Question: How does the patient history play a role?
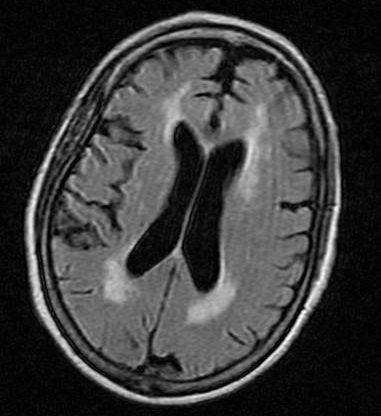
Answer: The patient's history of 69 y/o woman with hypertension presents to inpatient service with "left-sided weakness." Yesterday morning she noted that she began dragging her left side. A few hours later the weakness was more obvious and involved her left hand. She had a CT scan that was nonspecifically abnormal because of "cerebral atrophy", but no stroke was seen. She was admitted with a provisional diagnosis of stroke vs. transient ischemic attack.

Her right side was not involved. There was no visual loss. There was no facial weakness. She noted that left sided sensations were diminished as compared to the right. She denied a history of strokes.

Since that time, she has regained strength in her left leg, however today she noticed a slight slurring of her speech and was unable to lift her arm off the bed.

PMH:
1. Hypertension
2. Hyperlipidemia
3. Asthma, mild intermittent
4. Depression
5. Allergic Rhinitis
6. Arthritis

MEDS:
1. ASA 81 mg qd
2. Zoloft 100 mg qd
3. Zetia 10 mg qd
4. Zocor 40 mg qd
5. Hyzaar 100/25 mg qd
6. Claritin 10 mg qd
7. Albuterol MDI PRN

Social Hx: denies use of tobacco and alcohol
Family Hx: unknown is key in understanding the case.